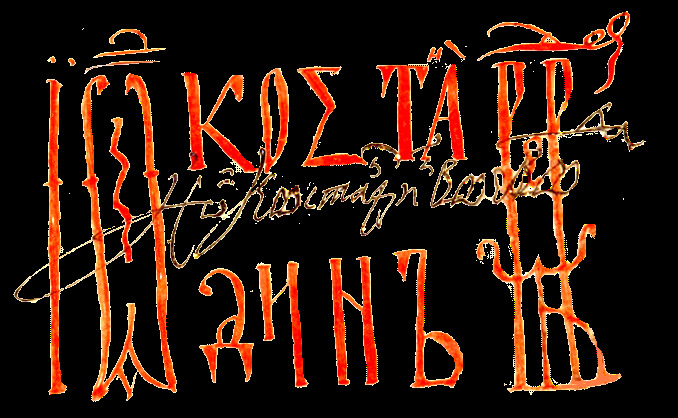
Signature of: constantin brâncoveanu